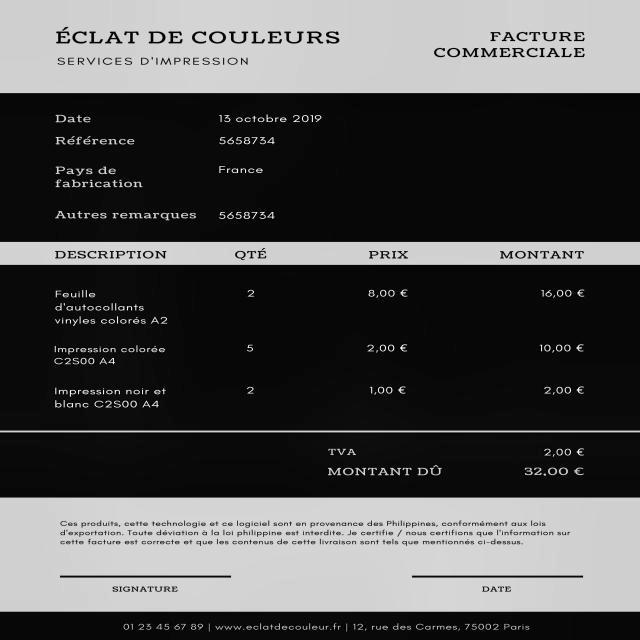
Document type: Invoice